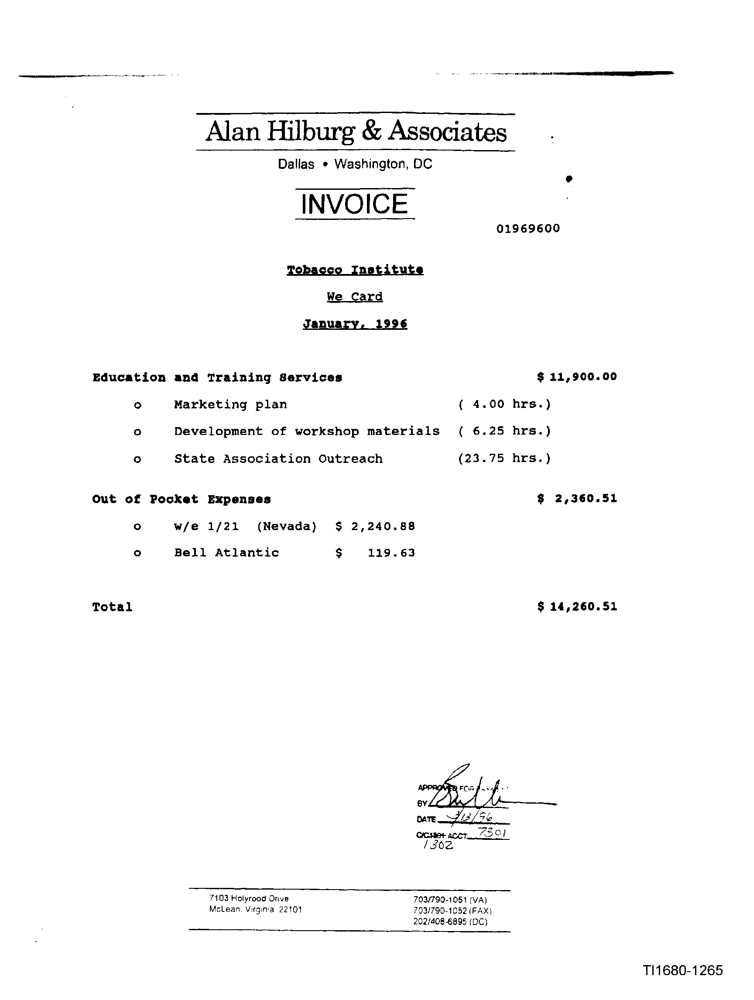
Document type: Invoice